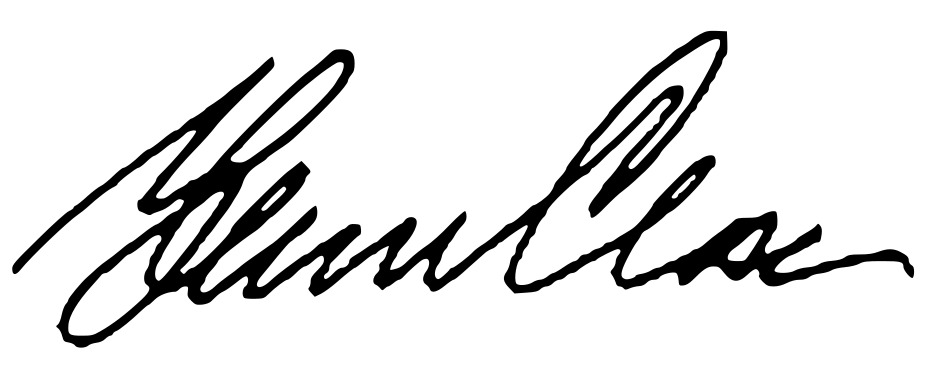
Signature of: glenn close